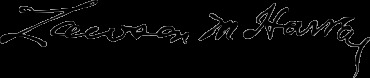
Signature of: lawson harvey